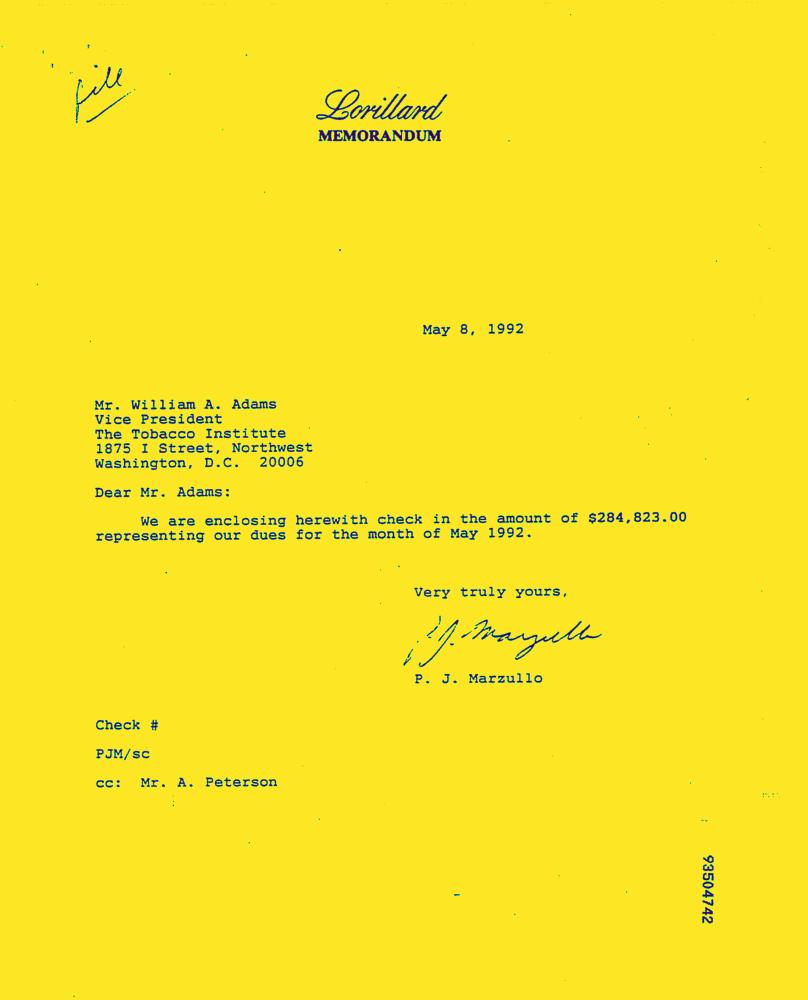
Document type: Letter-Doc